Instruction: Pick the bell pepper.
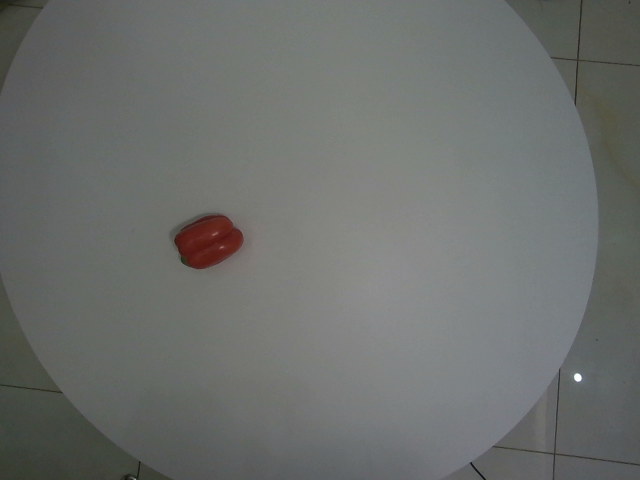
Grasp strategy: vertical